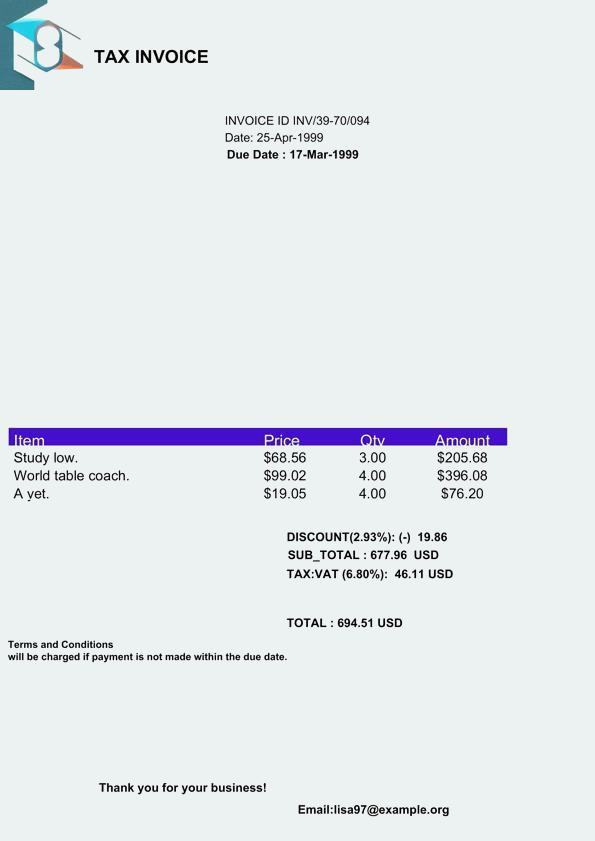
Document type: Invoice